Question: What type of tax is indicated in the document, personal property or real estate?
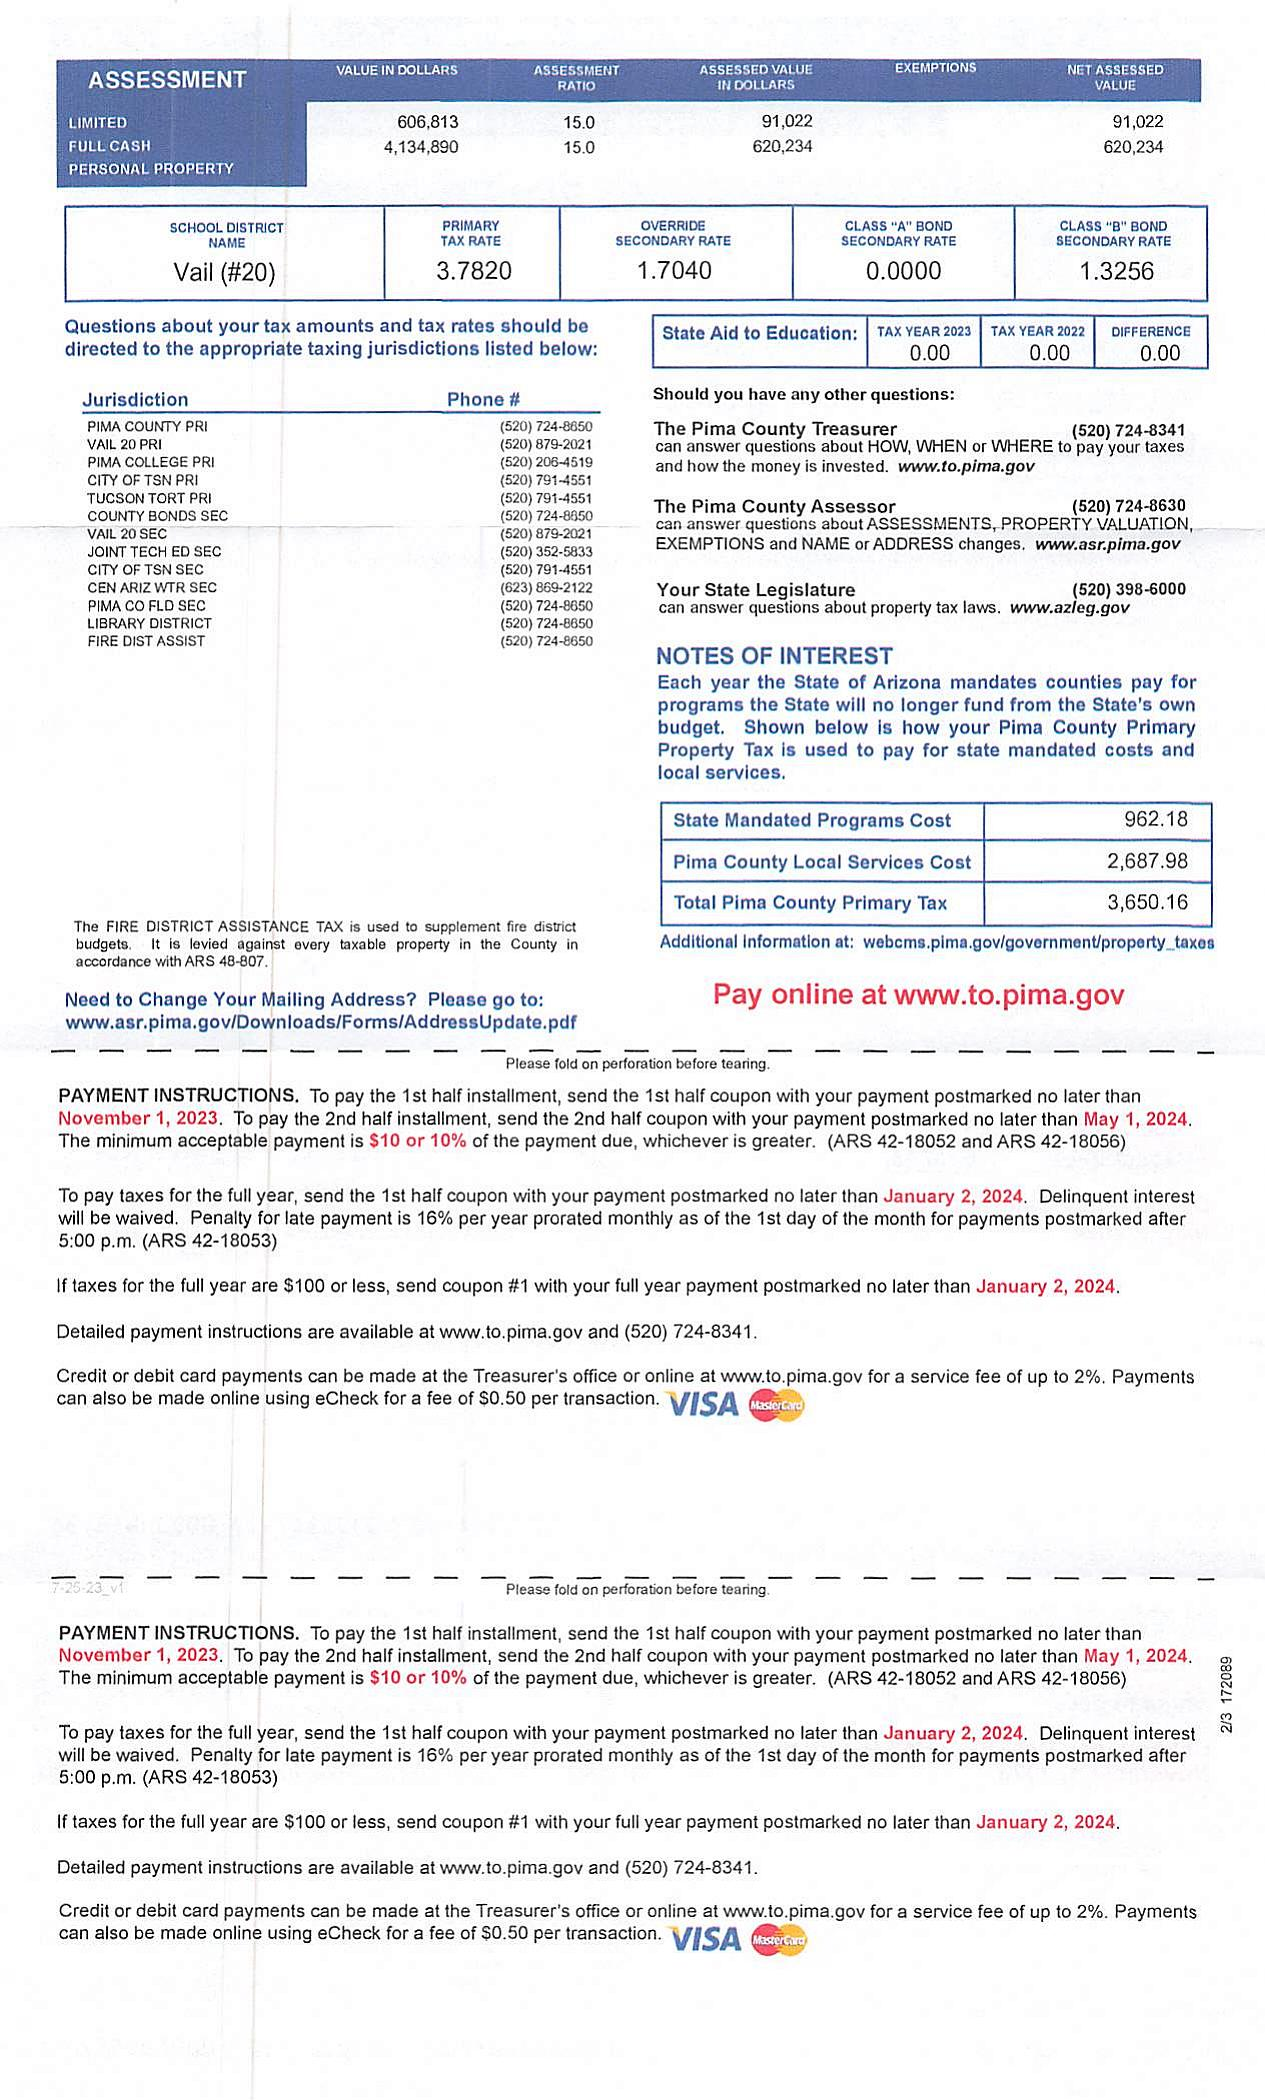
Answer: "Personal Property or Real Estate Tax"